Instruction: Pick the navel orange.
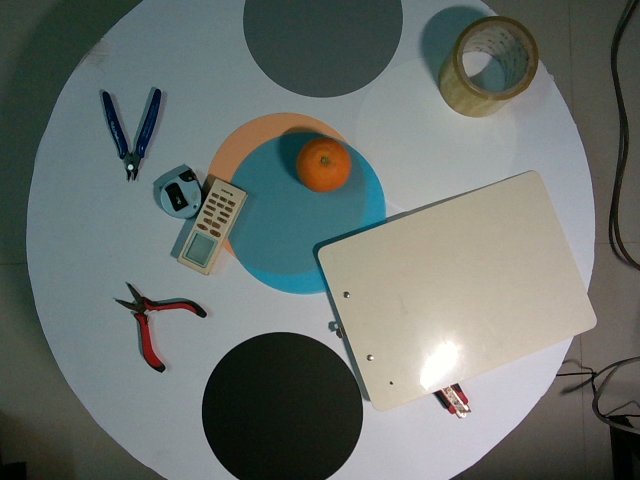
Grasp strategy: vertical